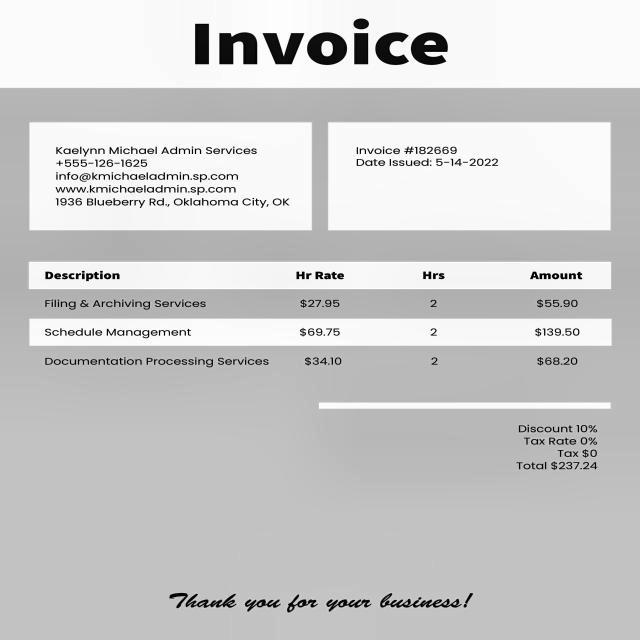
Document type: Invoice